Question: What do the imaging results show?
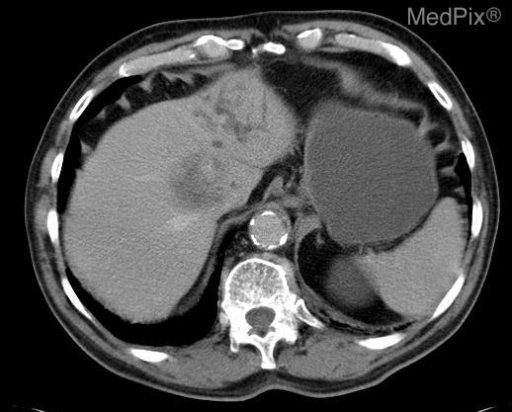
Answer: The imaging shows 4x4cm hepatic mass with necrotic center
both early and delayed enhancement
associated left portal vein thrombosis and left hepatic lobe atrophy.

Ultrasound images of biopsy of heterogeneous liver mass. Portal Venous Phase.

- Isoattenuating lesion periphery with hypoattenuating ?necrotic center.

- Ill-defined margins..